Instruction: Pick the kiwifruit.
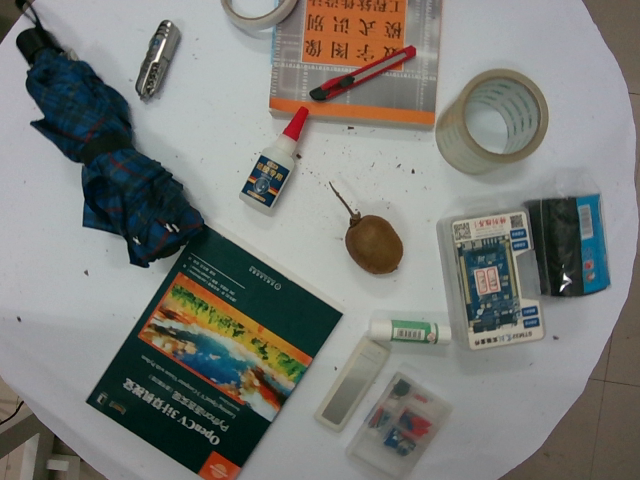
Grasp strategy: vertical